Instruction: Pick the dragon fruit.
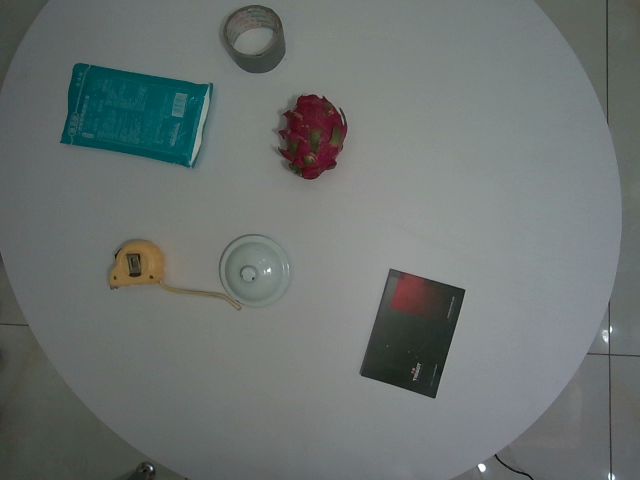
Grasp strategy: vertical